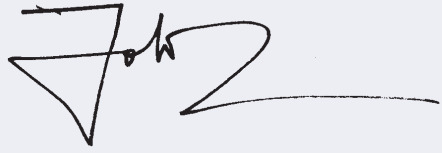
Signature of: john zaccaro jr